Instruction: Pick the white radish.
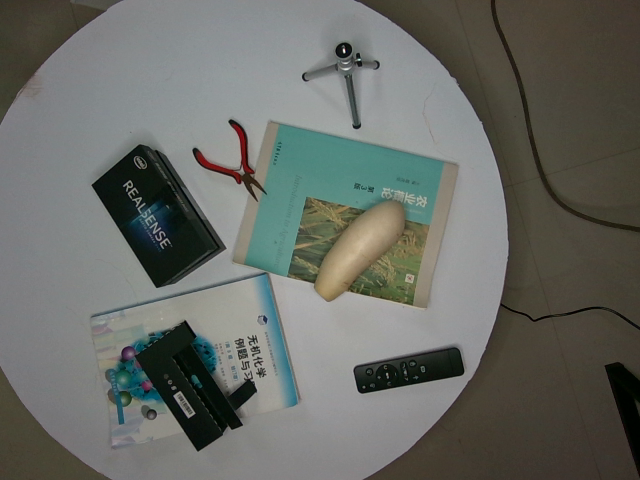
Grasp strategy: vertical